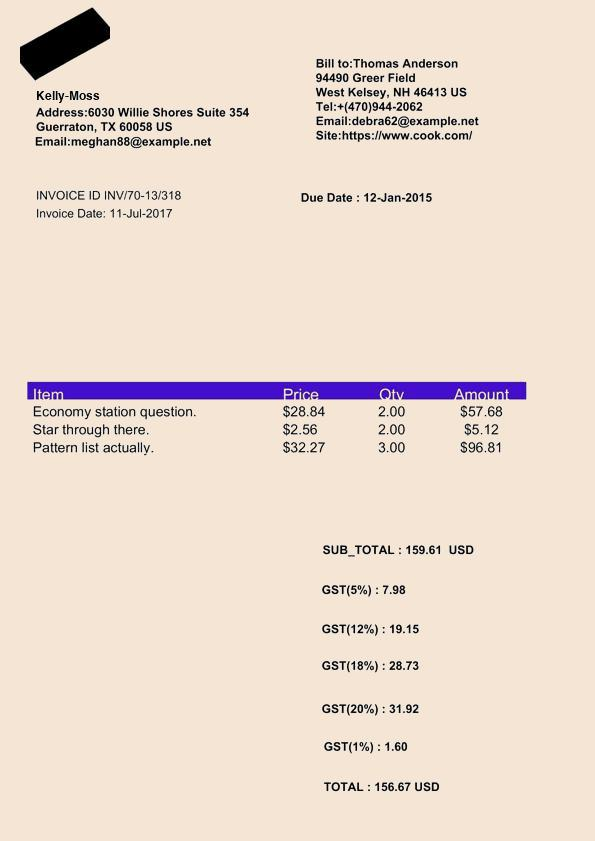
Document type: Invoice